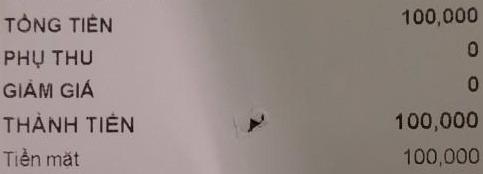
<table>
<tr>
<td>TỔNG TIỀN</td>
<td>100,000</td>
</tr>
<tr>
<td>PHỤ THU</td>
<td>0</td>
</tr>
<tr>
<td>GIẢM GIÁ</td>
<td>0</td>
</tr>
<tr>
<td>THÀNH TIỀN</td>
<td>100,000</td>
</tr>
<tr>
<td>Tiền mặt</td>
<td>100,000</td>
</tr>
</table>